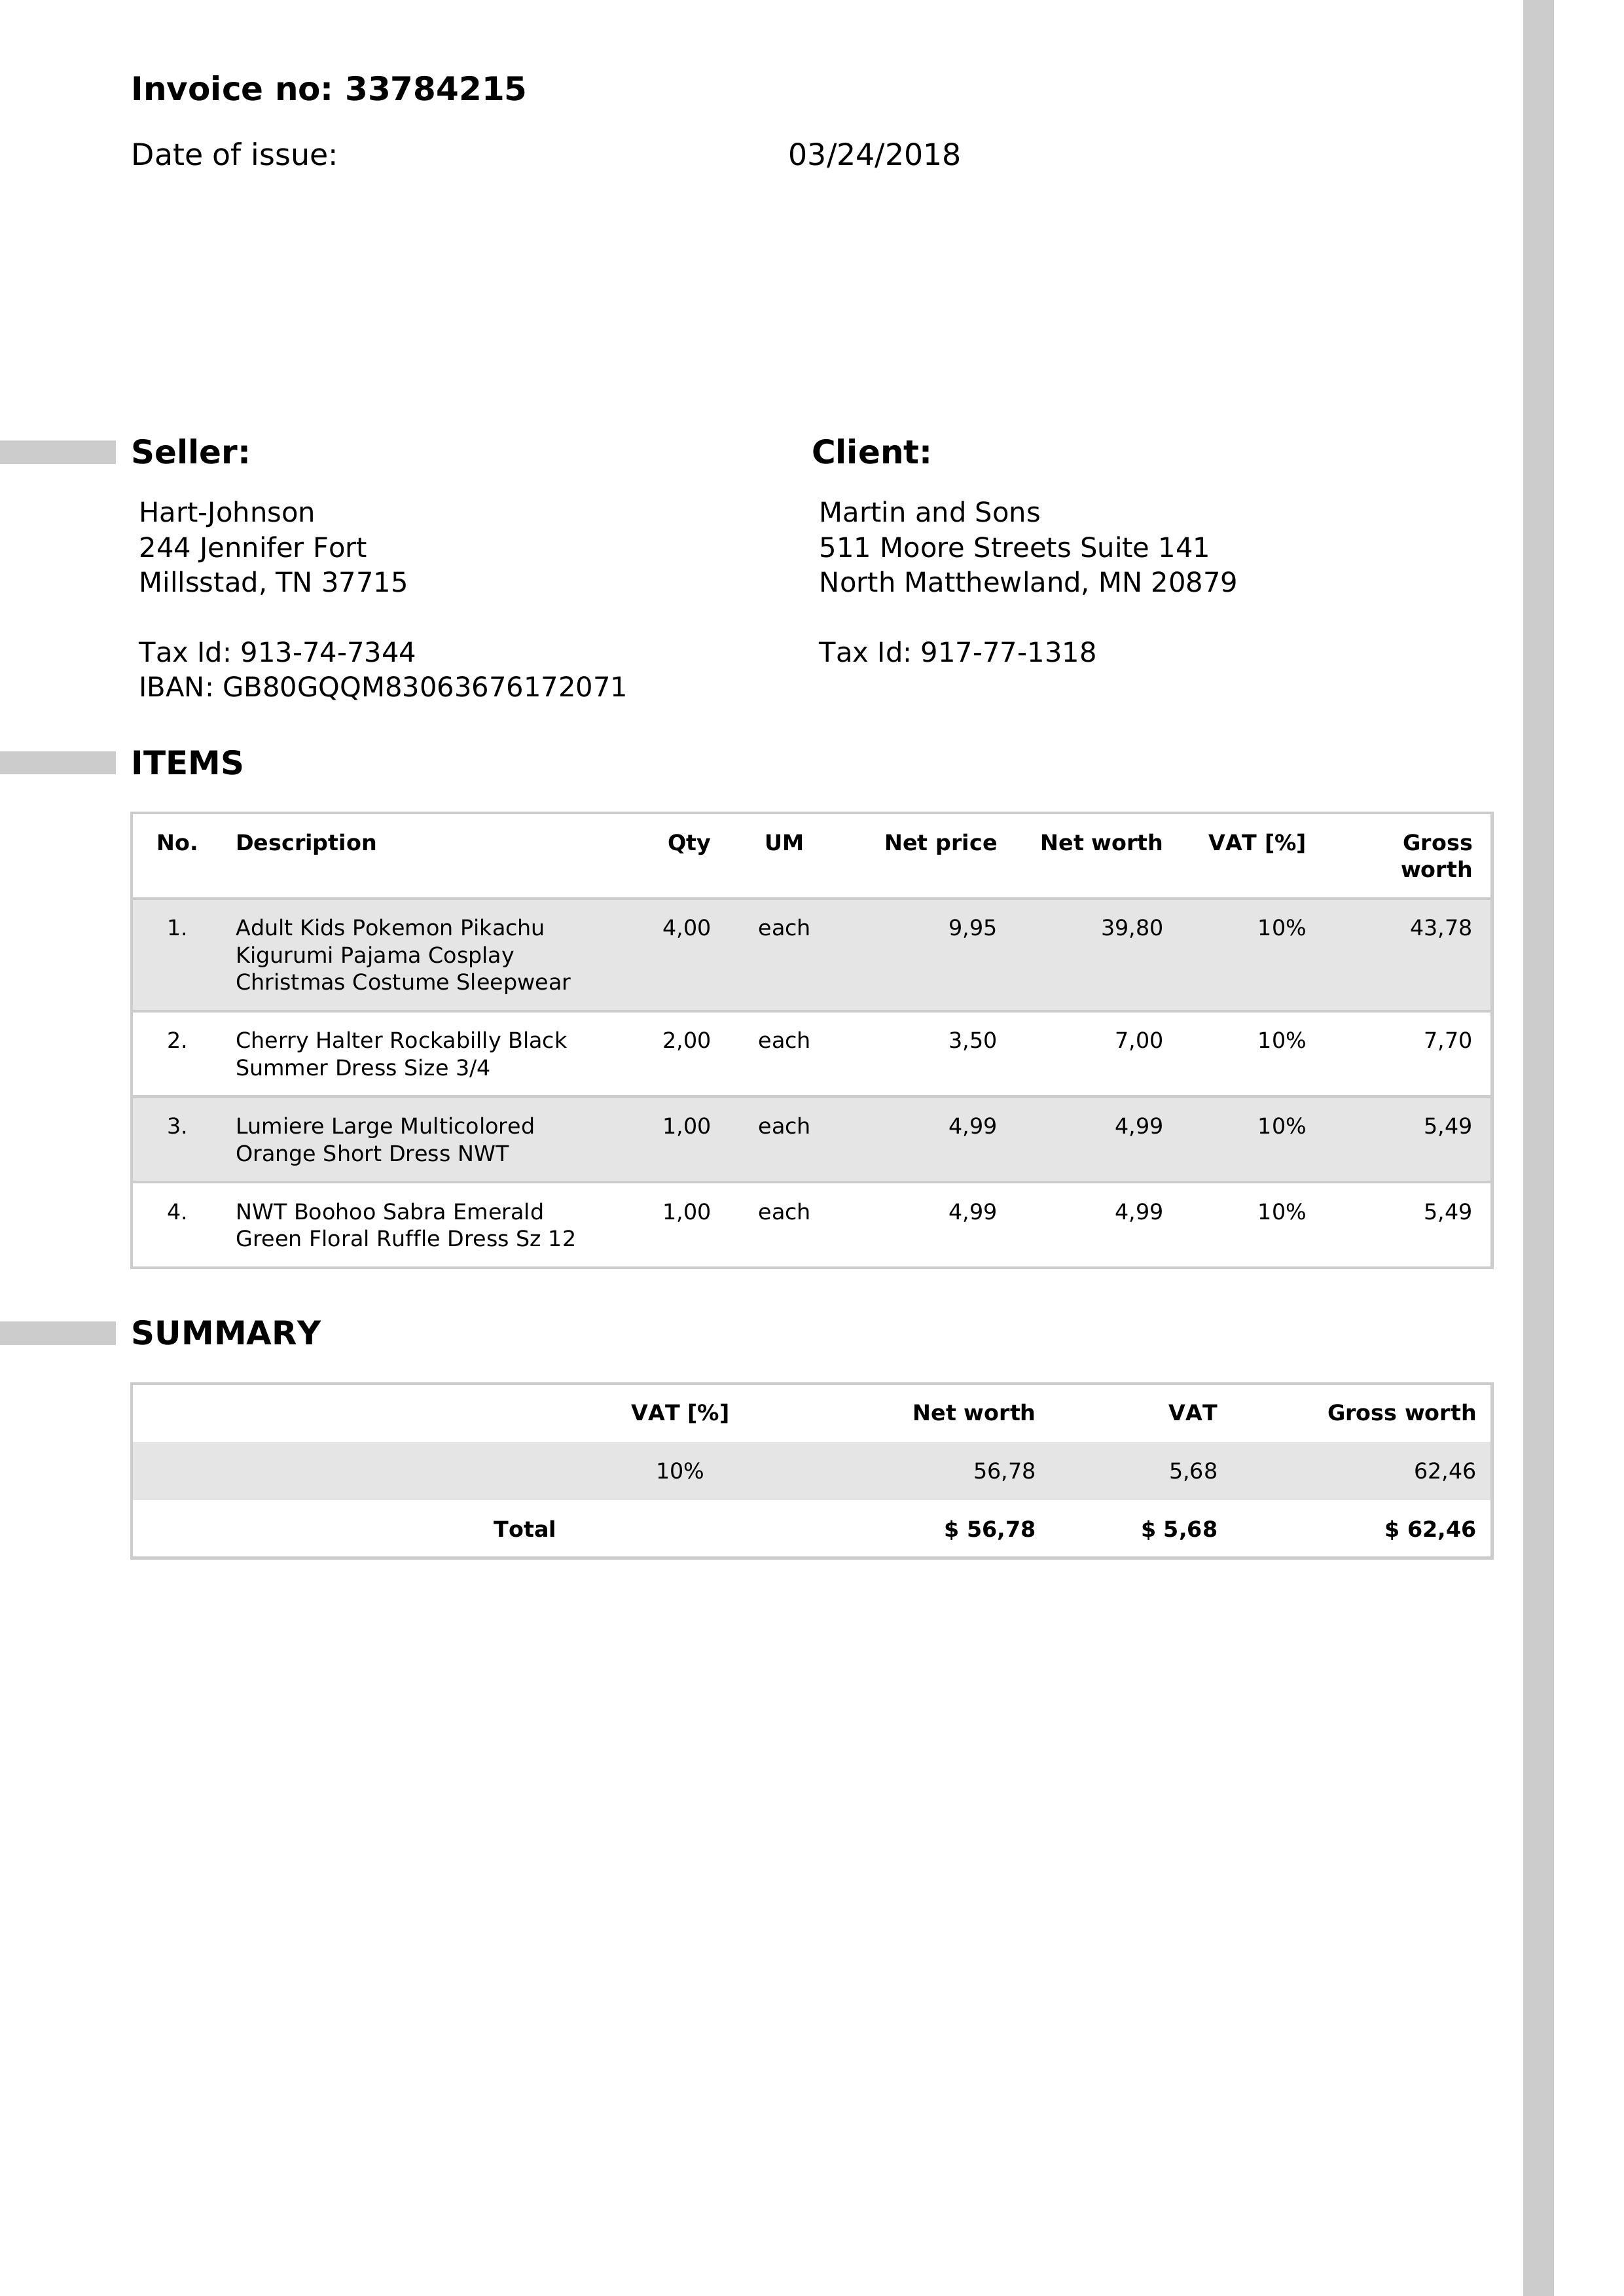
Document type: Invoice